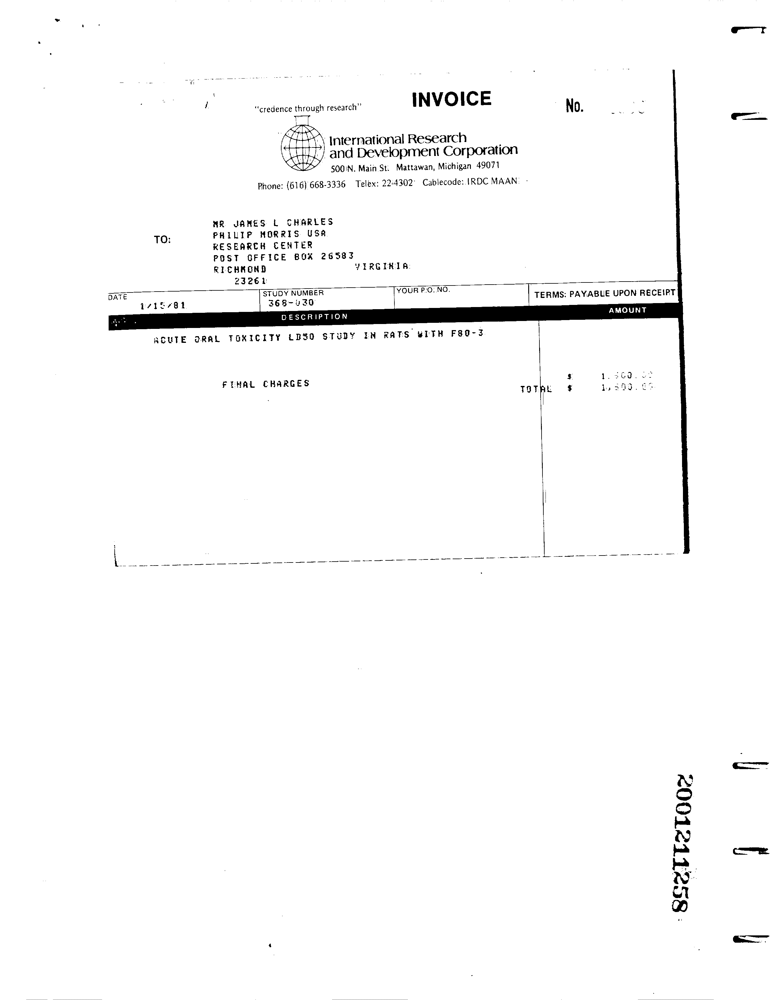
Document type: Invoice